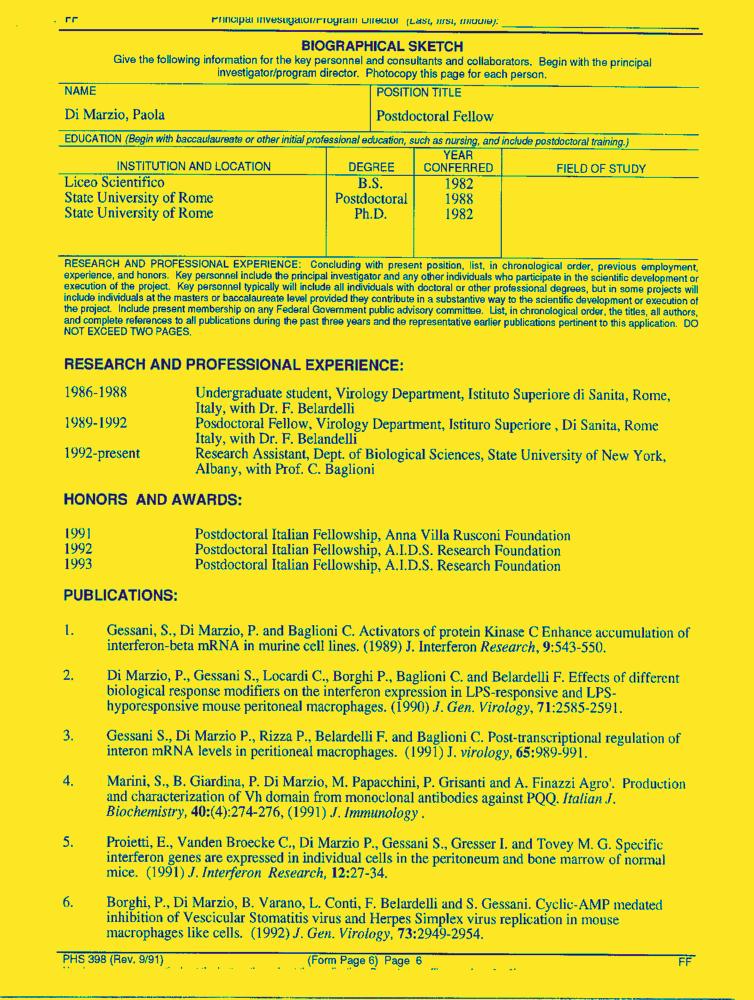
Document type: Resume-Doc